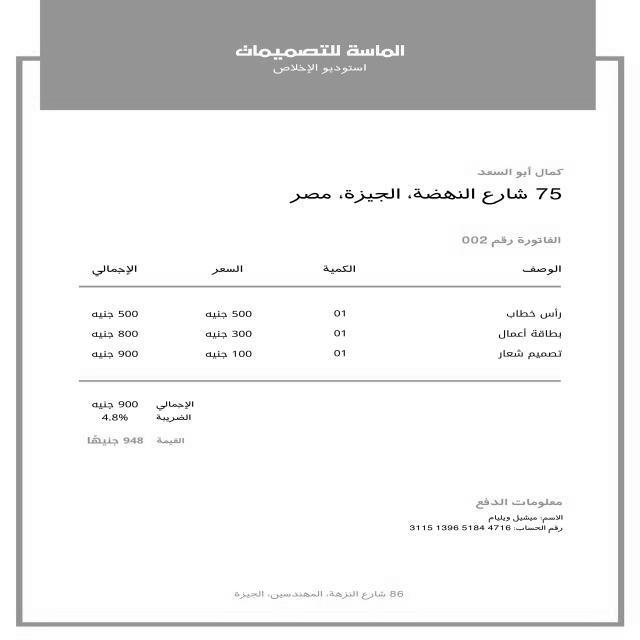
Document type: Invoice